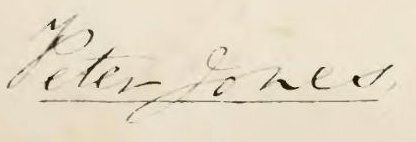
Signature of: peter jones